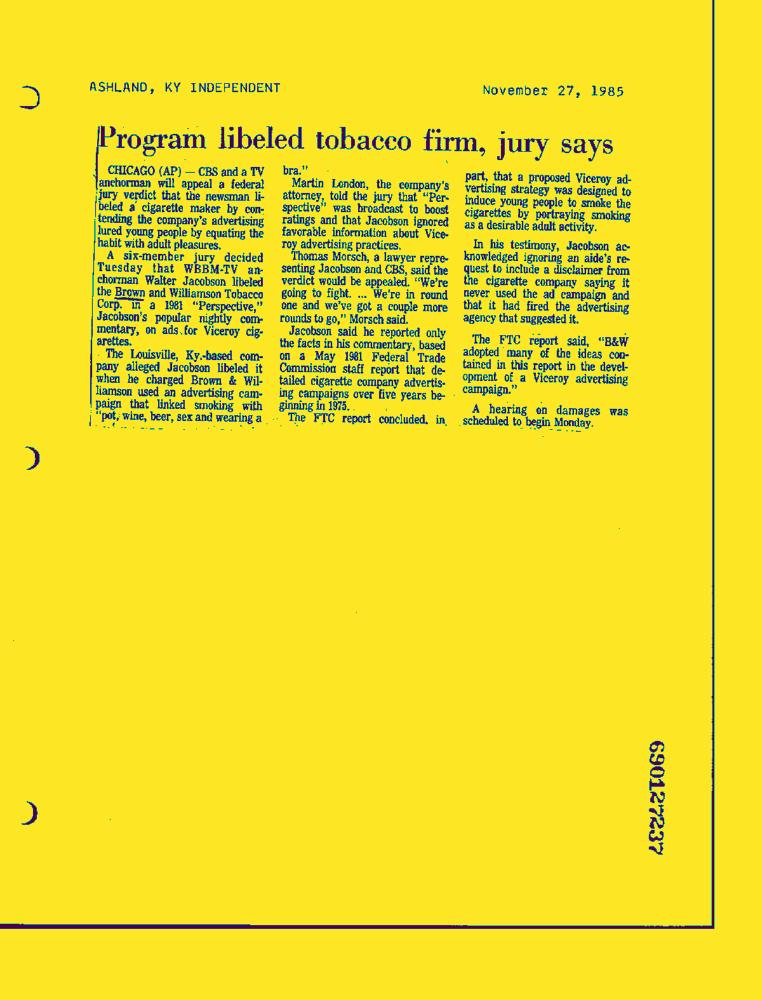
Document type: News-Article